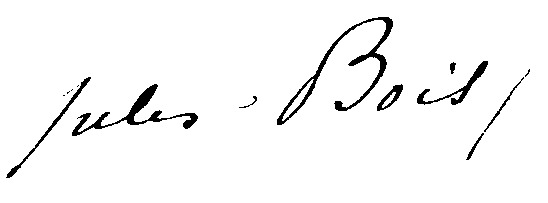
Signature of: henri antoine jules bois